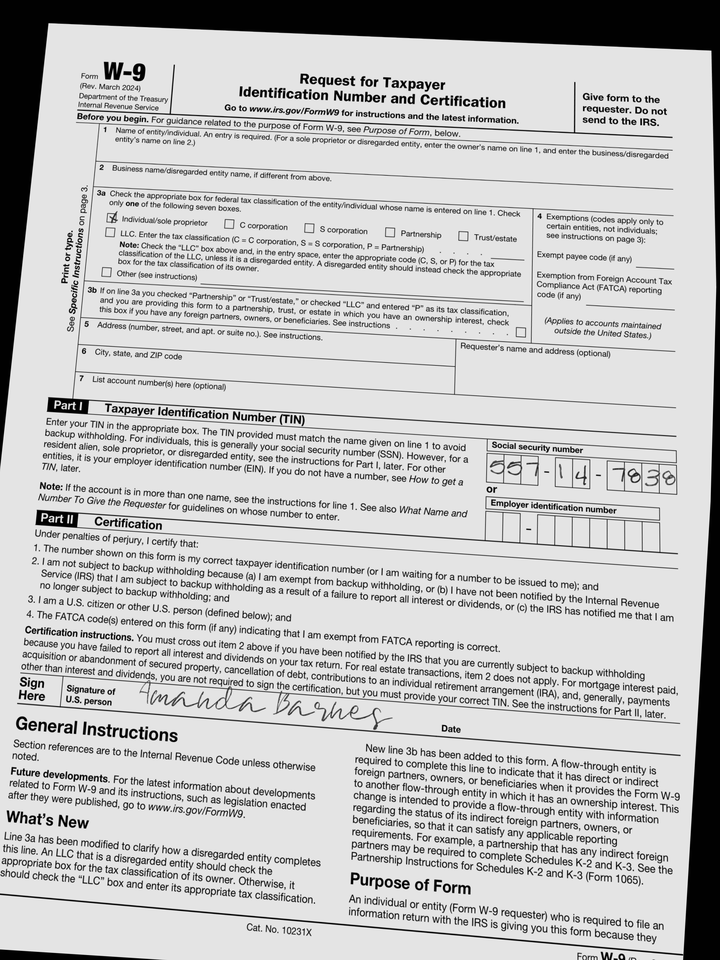
cbx: yes
ssn: 557147838